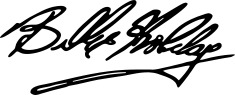
Signature of: billie holiday